Patient: Male, age 21
A 21-year-old male was referred to our hospital because of a cough, fever, and progressive lung lesion on his chest radiograph. He was a non-smoker. A cystic mass had been noticed on the chest radiograph at a routine health check 6 months earlier (Fig. 1A). He was given a presumptive diagnosis of pulmonary tuberculosis without bacteriologic confirmation. The patient had been taking anti-tuberculosis medication for 6 months. However, the mass increased in size (Fig. 1B) and new symptoms developed, such as the cough and fever. Consequently, he was referred to our hospital.
On admission, his body temperature was 39C. His white blood cell count was 8,460/microL, the erythrocyte sedimentation rate was 74 mm/hr, and C-reactive protein increased to 5.39 mg/dL. A human immunodeficiency virus antibody test was negative. A chest radiograph and computed tomography revealed a huge, multi-septated cystic mass in the right upper lobe (Fig. 2A).
Numerous acid-fast bacilli (AFB) were seen in multiple sputum specimens. However, nucleic acid amplification tests for Mycobacterium tuberculosis in the sputum specimens were negative using a commercial DNA probe (Gen-Probe amplified Mycobacterium tuberculosis direct test, Gen-Probe, San Diego, CA, USA). The results of both a tuberculin skin test and serum interferon gamma assay (QuantiFERON-TB Gold, Cellestis, Victoria, Australia) were negative. A polymerase chain reaction method used to examine AFB-positive sputum specimens was for identification of the causative agent. The result was positive for M. avium.
Based on the clinical findings and laboratory data, our diagnosis was M. avium infection combined with congenital cystic lung disease. The antibiotic therapy was changed to clarithromycin (1,000 mg/day), rifampicin (600 mg/day), ethambutol (800 mg/day), and streptomycin (1 g intramuscularly three times per week).
The patient underwent a right upper lobectomy 3 weeks later for confirmative diagnosis and treatment of complicated congenital cystic lesion. The resected lung contained a 2.5 x 2 cm intrapulmonary bronchogenic cyst and a 5 x 3.5 cm destructive cavitary lesion near the bronchogenic cyst in the right-upper lobe (Fig. 2B). Extensive granulomatous inflammation with caseous necrosis was found within the destructive cavitary lesion (Fig. 2C), and ciliated columnar epithelium without granuloma was found within the bronchogenic cyst (Fig. 2D).
Numerous mycobacterial colonies were cultured from multiple sputum specimens and excised lung tissue. All were subsequently identified as M. avium. The isolate was susceptible to clarithromycin. The patient's postoperative course was uneventful, and he was discharged without complications. He received postoperative antibiotic therapy for 6 months.
Keywords: bronchogenic cyst, mycobacterium avium complex, nontuberculous mycobacteria
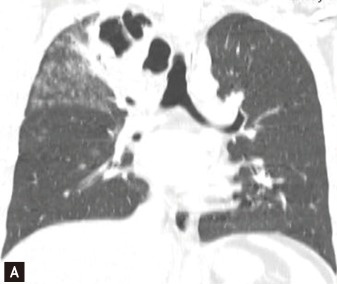
Image caption: A 21-year-old man with Mycobacterium avium infection combined with a bronchogenic cyst. (A) Chest computed tomography (CT) revealed a multi-loculated cystic mass with bronchiolitis in the right upper lobe.